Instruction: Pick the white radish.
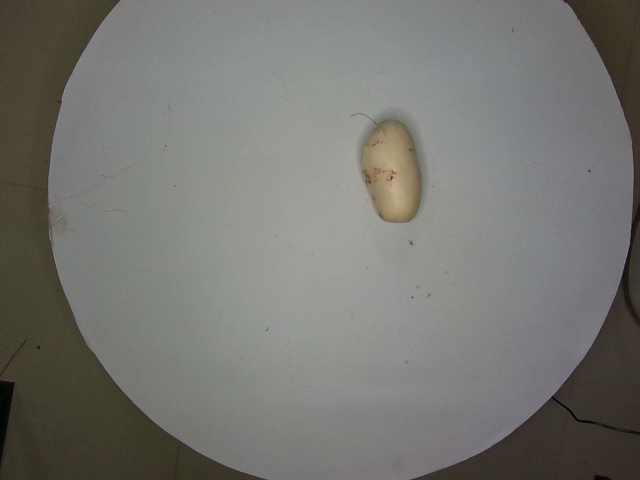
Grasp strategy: vertical